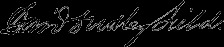
Signature of: david dudley field ii